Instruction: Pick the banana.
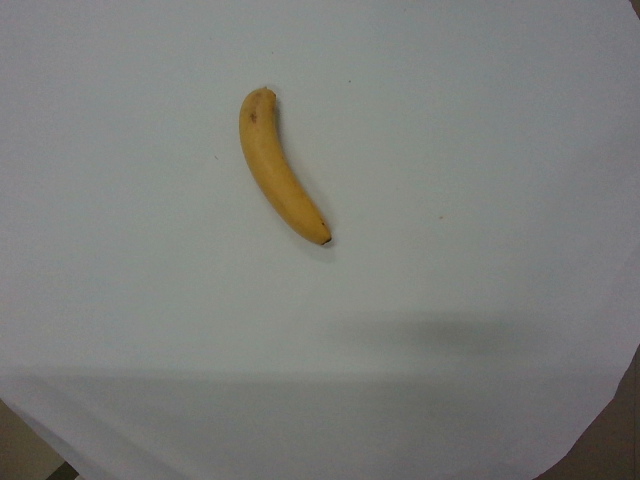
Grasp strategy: vertical